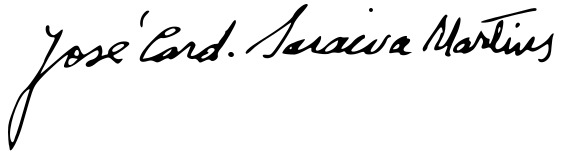
Signature of: josé saraiva martins